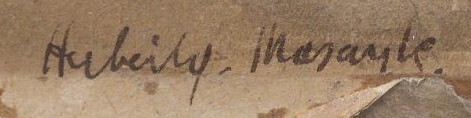
Signature of: herbert masaryk